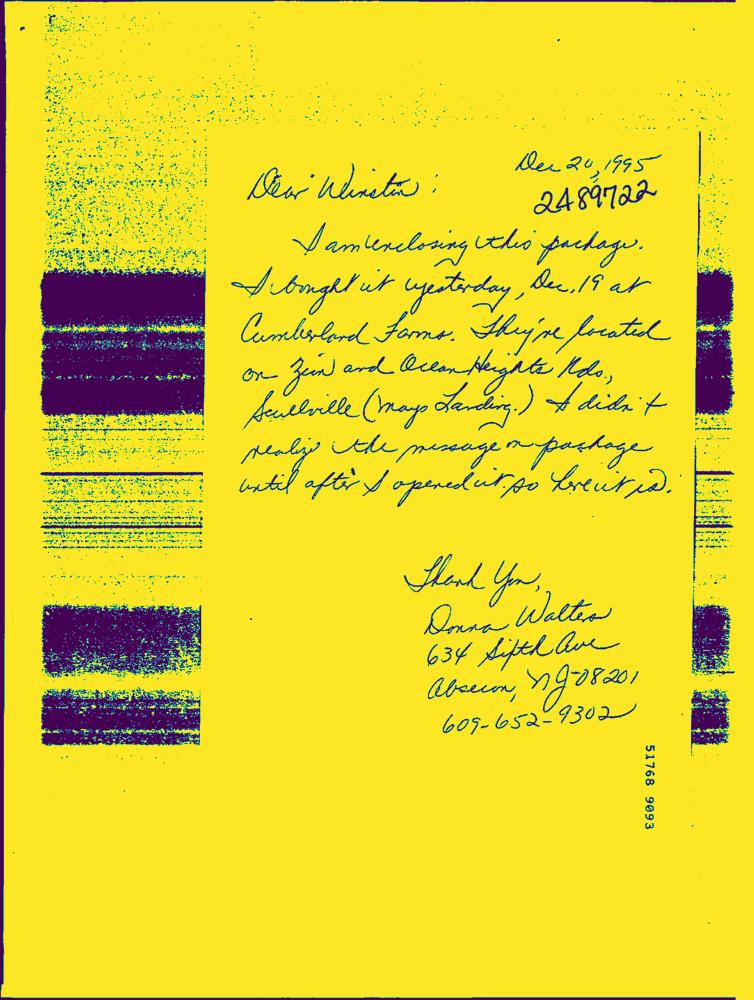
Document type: Hand-Written